Question: What could the diagnosis suggest?
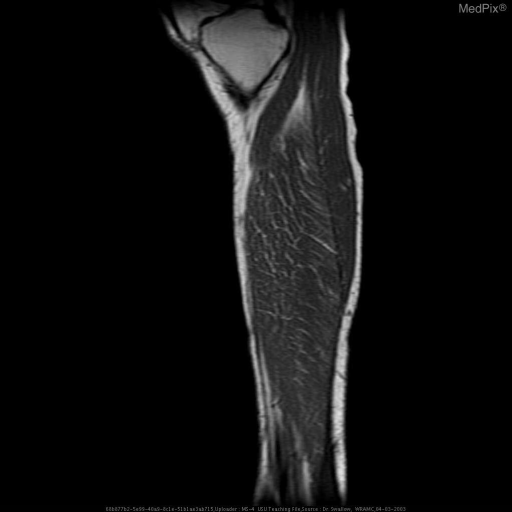
Answer: The possible diagnosis includes 1.Almost complete rupture Achilles tendon- Grade II tear

2.Almost complete rupture of Achilles tendon (Grade II tear) with interstitial tear and/or tendinopathy of the proximal Achilles tendon.